Question: Talk about the condition:
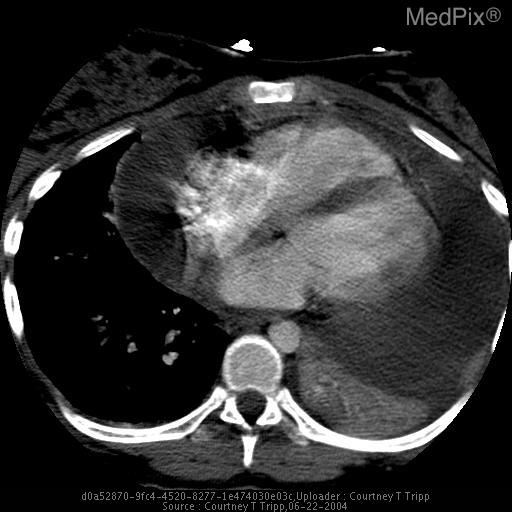
Answer: The disease is discussed as: The response of normal pericardium to injury is cellular proliferation and/or the production of fluid (pericardial effusion).  Inflammation of the pericardium (i.e. pericarditis) can be the result of many different etiologies.  The most common of these etiologies include infectious (viral, bacterial, fungal and TB), post-MI, association with malignancy (breast, lung, lymphoproliferative and melanoma), association with systemic disease (uremia, hypothyroidism and connective tissue disorders) and post-chest radiation exposure (Primack 1998).

The most common result of acute pericarditis is the formation of a pericardial effusion, which can be transudative or exudative depending on the underlying pathology.  Clinical signs of effusion include pericardial friction rub, chest pain, increased dullness over precordium and pulsus paradoxus.  Plain film diagnosis of pericardial disease is based on the observation of the changes in the contours of the heart borders contained by the pericardium (Rozenshtein 1999).  Radiographic signs of pericardial effusion include a smooth generalized increase in size of the cardiac silhouette without specific chamber enlargement, "water-bottle" or "globular" cardiac configuration and an anterior pericardial stripe thicker than 2 mm in the lateral view (Rozenshtein 1999).

Pericardial effusion can progress to the point where diastolic filling of the ventricles is severely impeded and the patient becomes hemodynamically unstable.  This condition is termed cardiac tamponade and is heralded clinically by Beck's triad, which includes muffled heart sounds, distended neck veins and hypotension.  Pulsus paradoxus is another clinical sign frequently seen in tamponade.  Because acute tamponade is possible with small effusions, plain films are not a sensitive technique for detecting clinically significant pericardial enlargement.  Subtle changes in cardiac contour may only be evident through comparison to prior films.  If there is cardiac enlargement with decreased pulmonary vasculature or if the azygous and SVC are dilated, one should have a high index of suspicion for tamponade (Rozenshtein 1999).